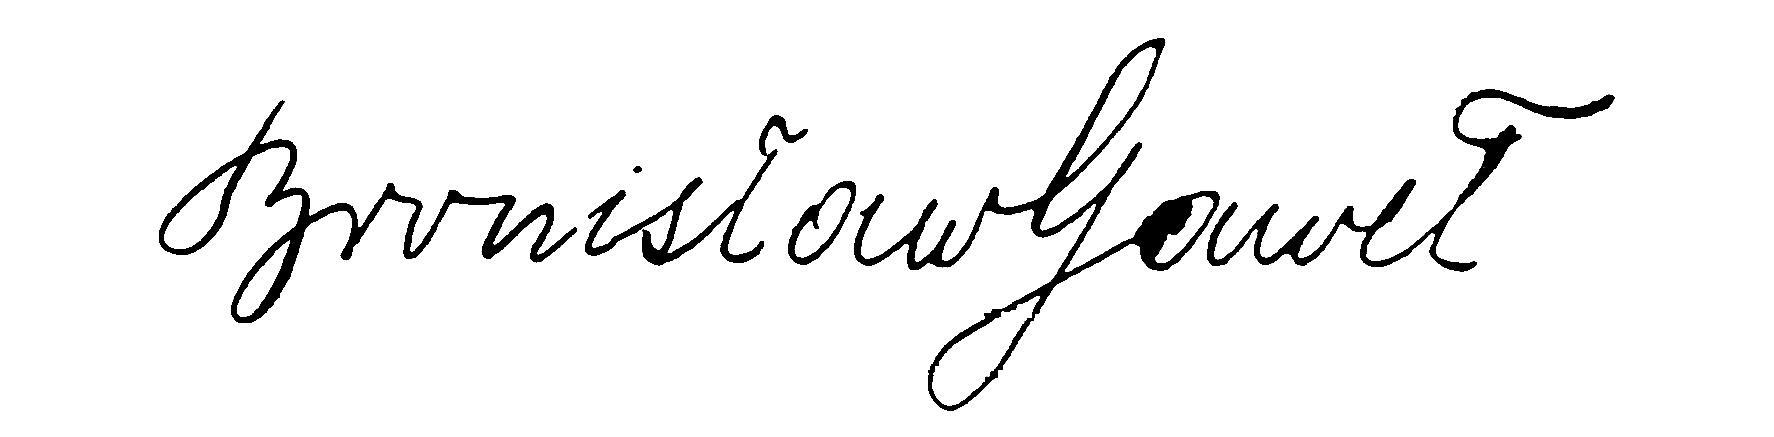
Signature of: bronisław gaweł